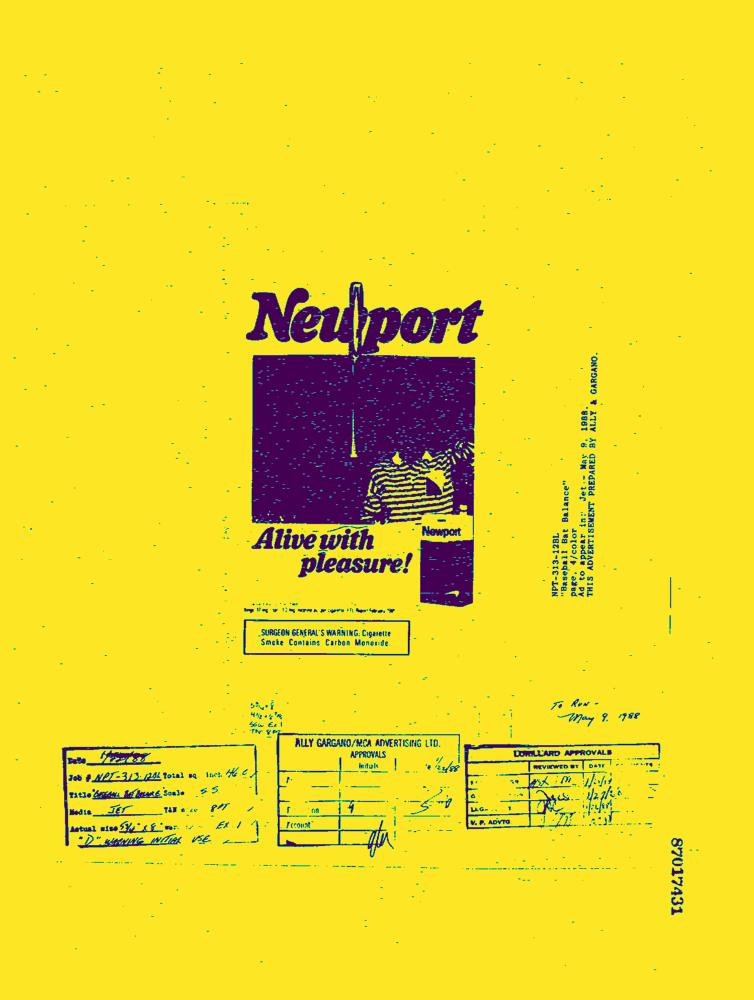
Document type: AD